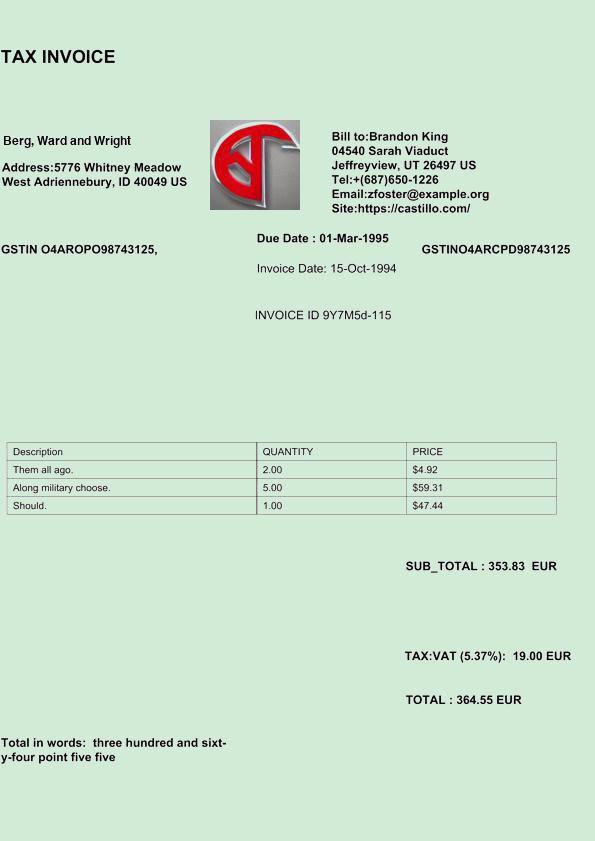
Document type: Invoice